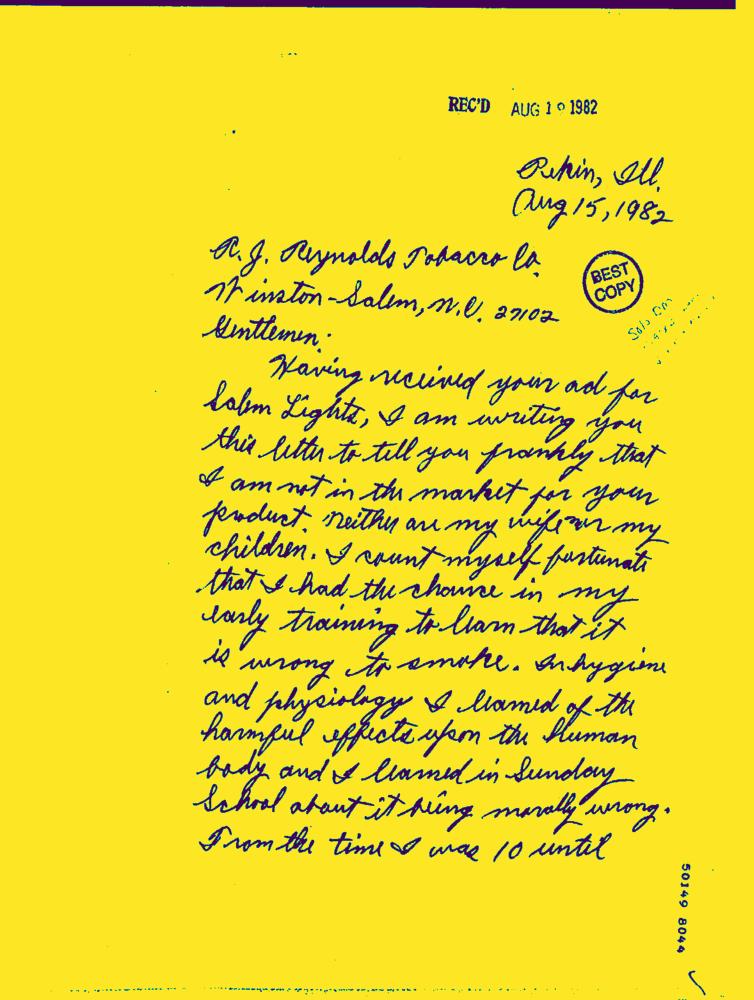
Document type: Hand-Written